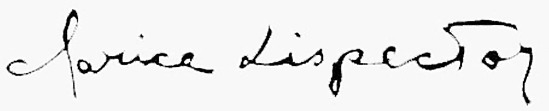
Signature of: clarice lispector